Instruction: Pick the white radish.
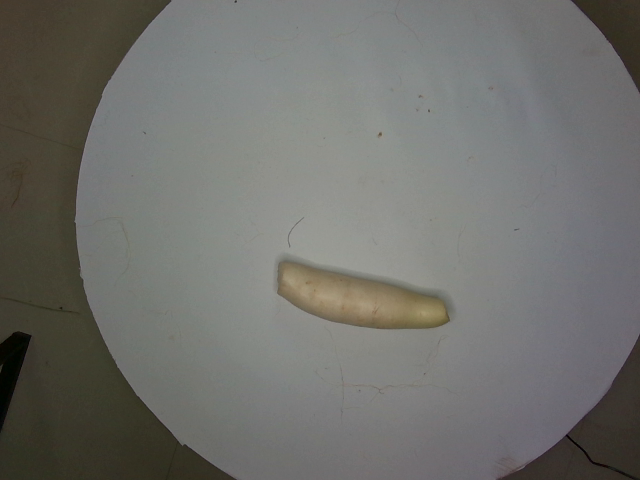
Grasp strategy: vertical